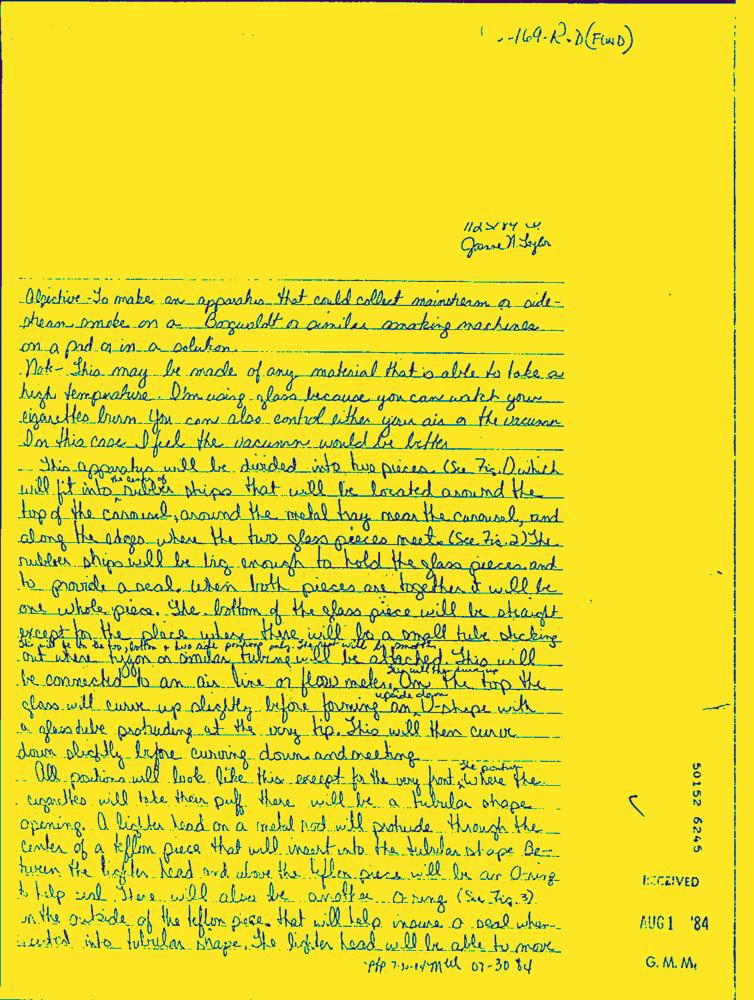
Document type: Hand-Written